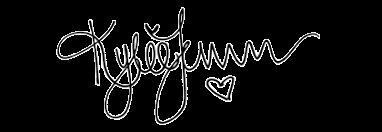
Signature of: kylie jenner